Question: What was observed in the imaging?
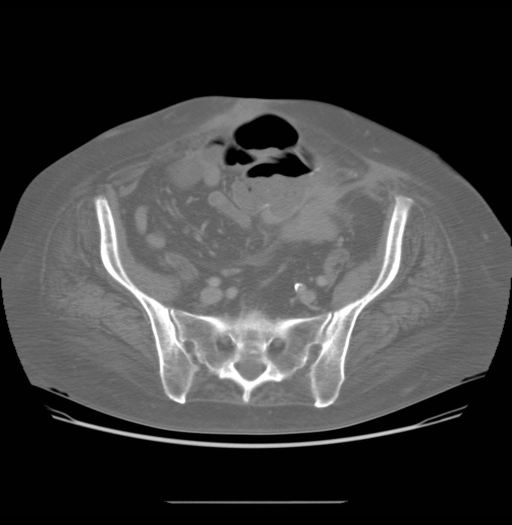
Answer: The imaging shows CT examination from four months prior to the fluoroscopic study demonstrating an ill-definied soft tissue density within the left hemiabdomen adjacent to multiple loops of small bowel consistent with a phlegmon.  Additionally the superior aspect of the patient's remnant rectum is visualized.

Single contrast water-soluable (gastrograffin) enema was performed to assess for any fistulous connections between the rectal stump and the aformentioned phlegmon.  Fluoroscopic images demonstrate a thin column of contrast coursing superiorly and anteriorly into the left hemiabdomen into the region of the phlegmon.  There was no cutaneous extension of the contrast material.  No contrast material was present within the dependant regions of the abdomen to suggest free spillage into the abdomen. CT examination from four months prior to the fluoroscopic study demonstrating an ill-definied soft tissue density within the left hemiabdomen adjacent to multiple loops of small bowel consistent with a phlegmon.  Additionally the superior aspect of the patient's remnant rectum is visualized..